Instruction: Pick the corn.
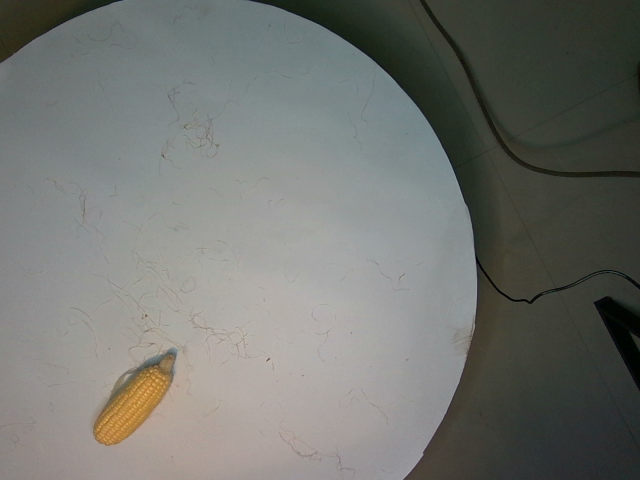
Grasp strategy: vertical